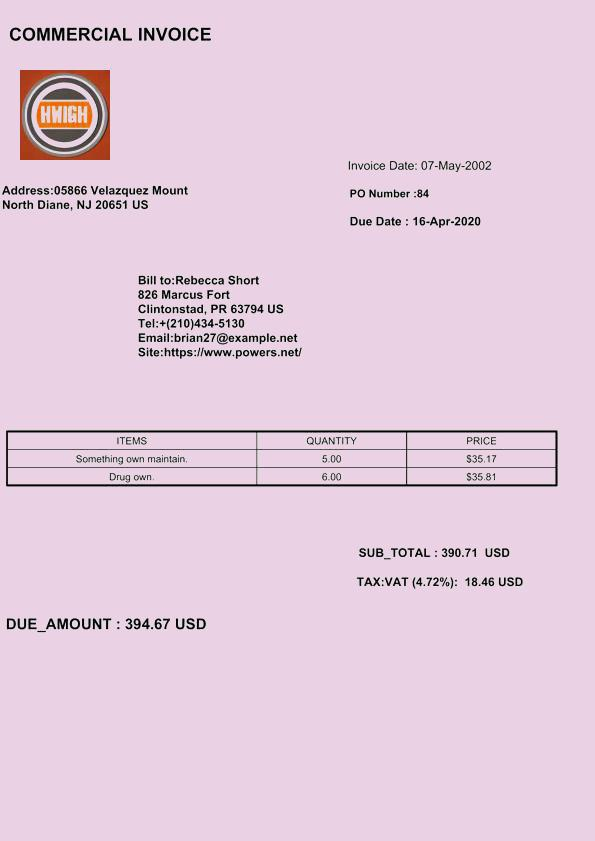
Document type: Invoice